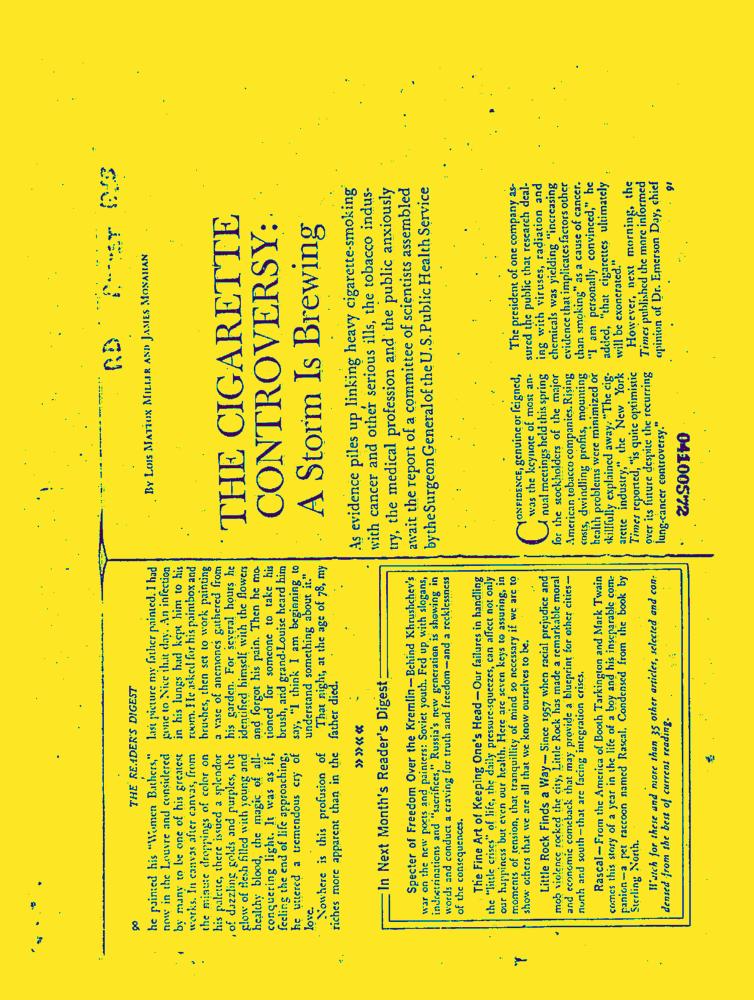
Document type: News-Article